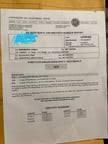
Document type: Invoice